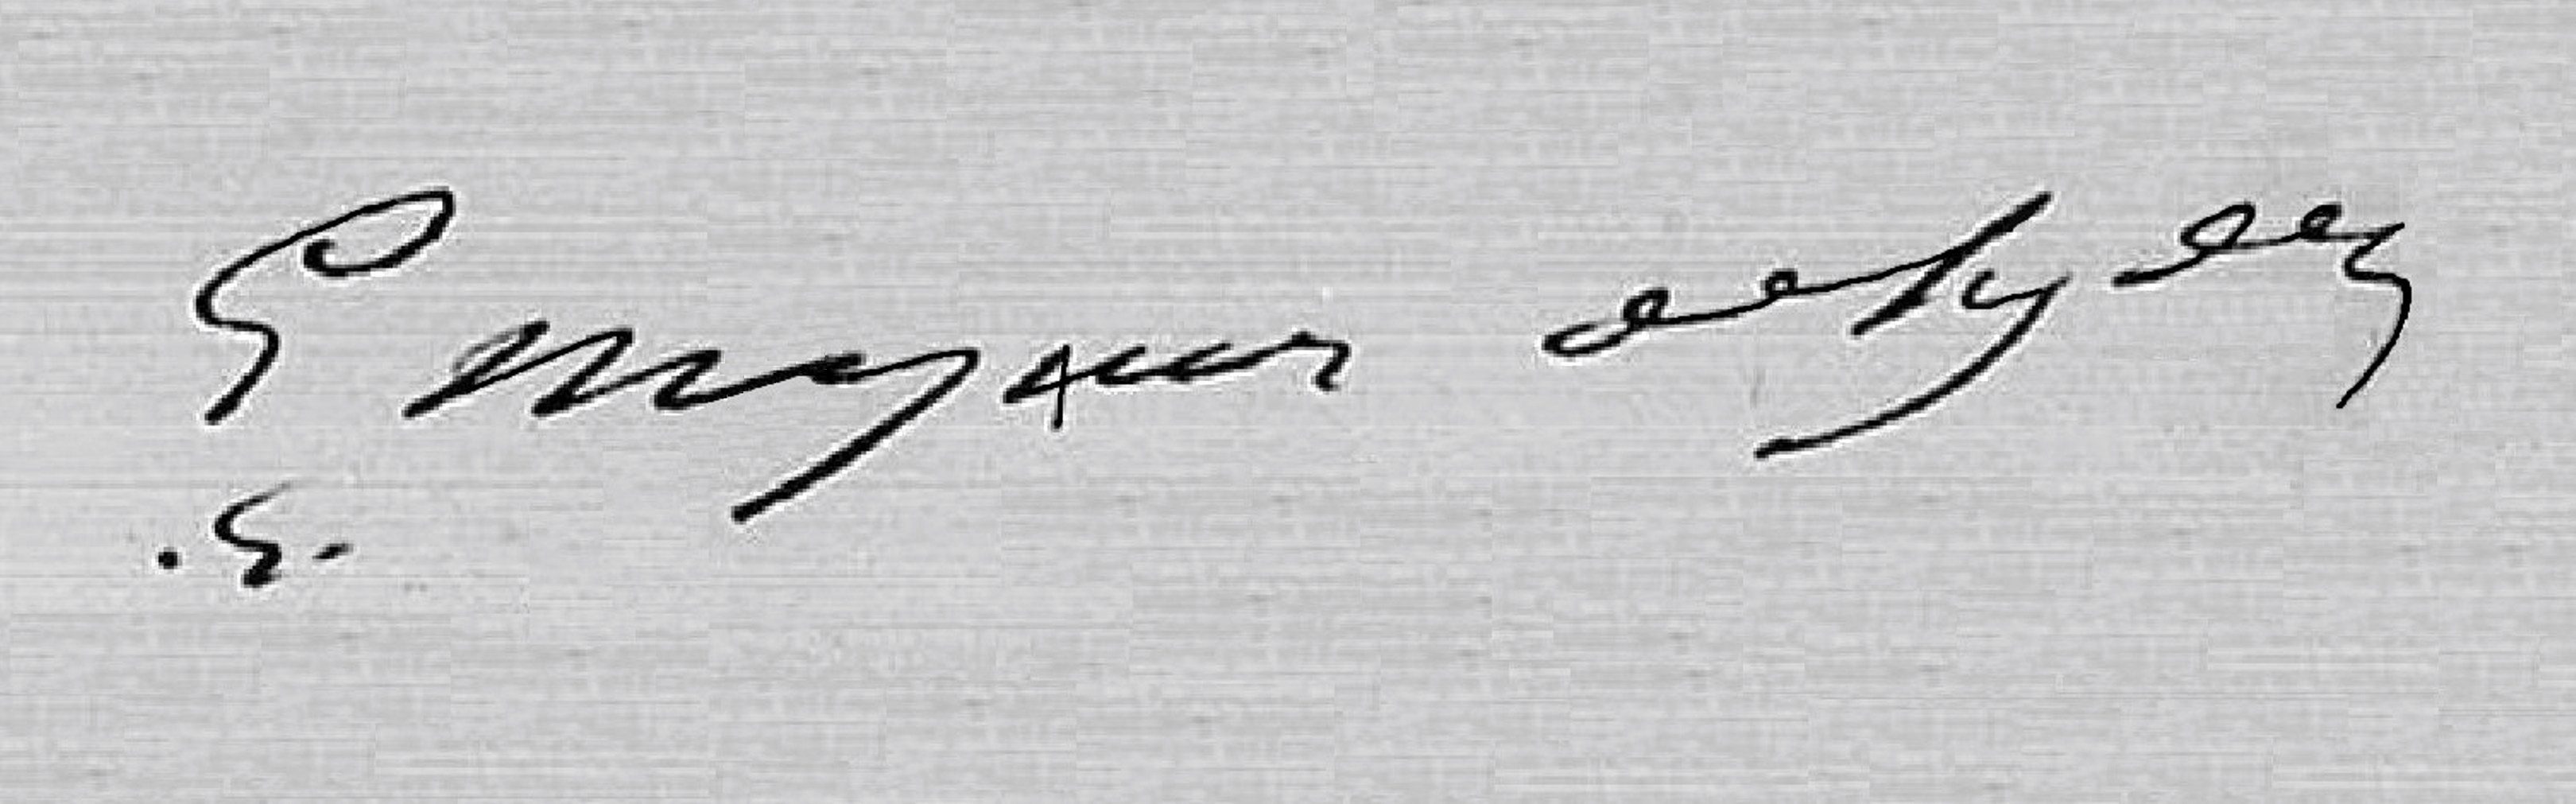
Signature of: émile mugnot de lyden